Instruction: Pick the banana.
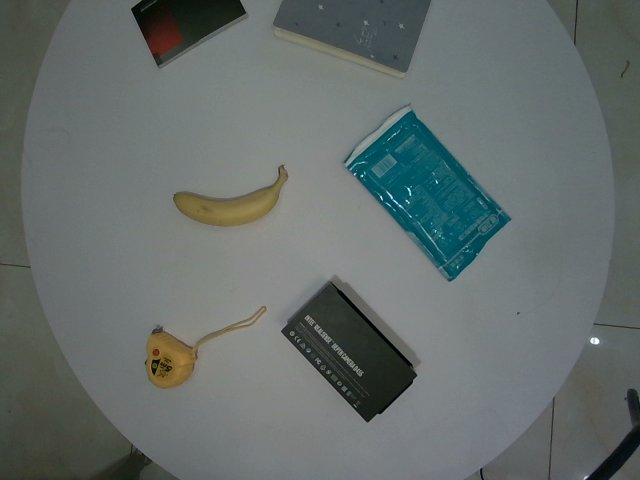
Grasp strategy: vertical